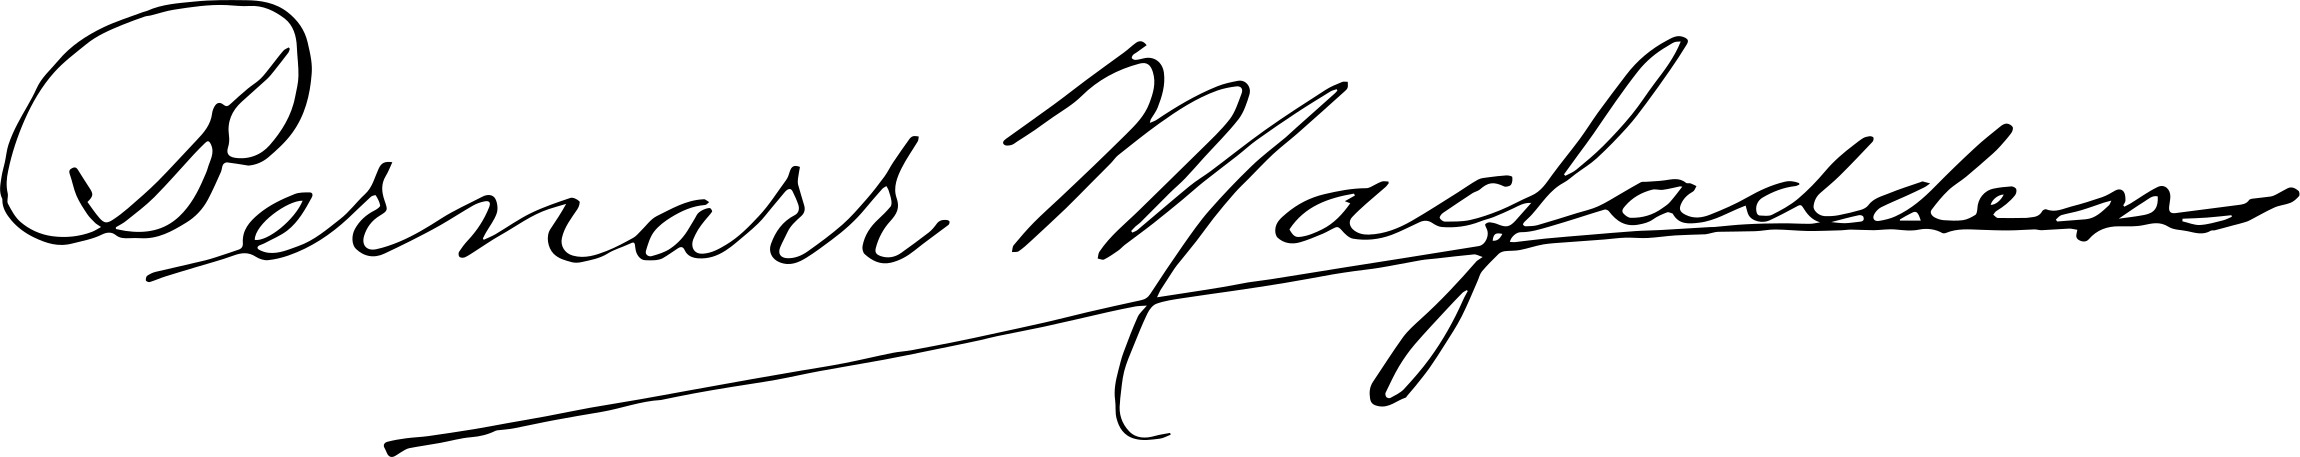
Signature of: bernarr macfadden